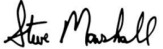
Signature of: steve marshall